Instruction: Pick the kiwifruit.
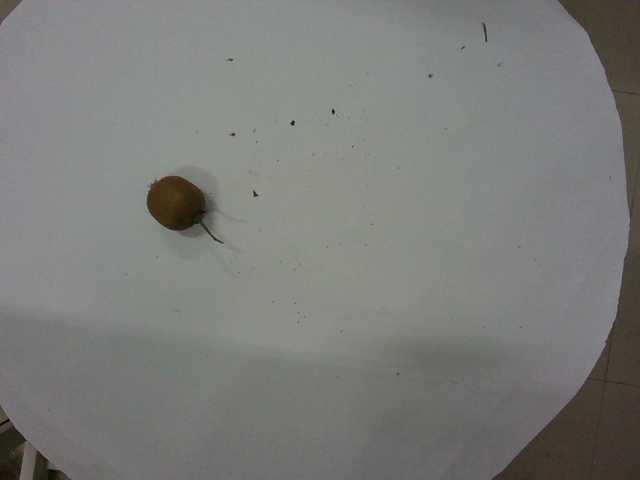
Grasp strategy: vertical